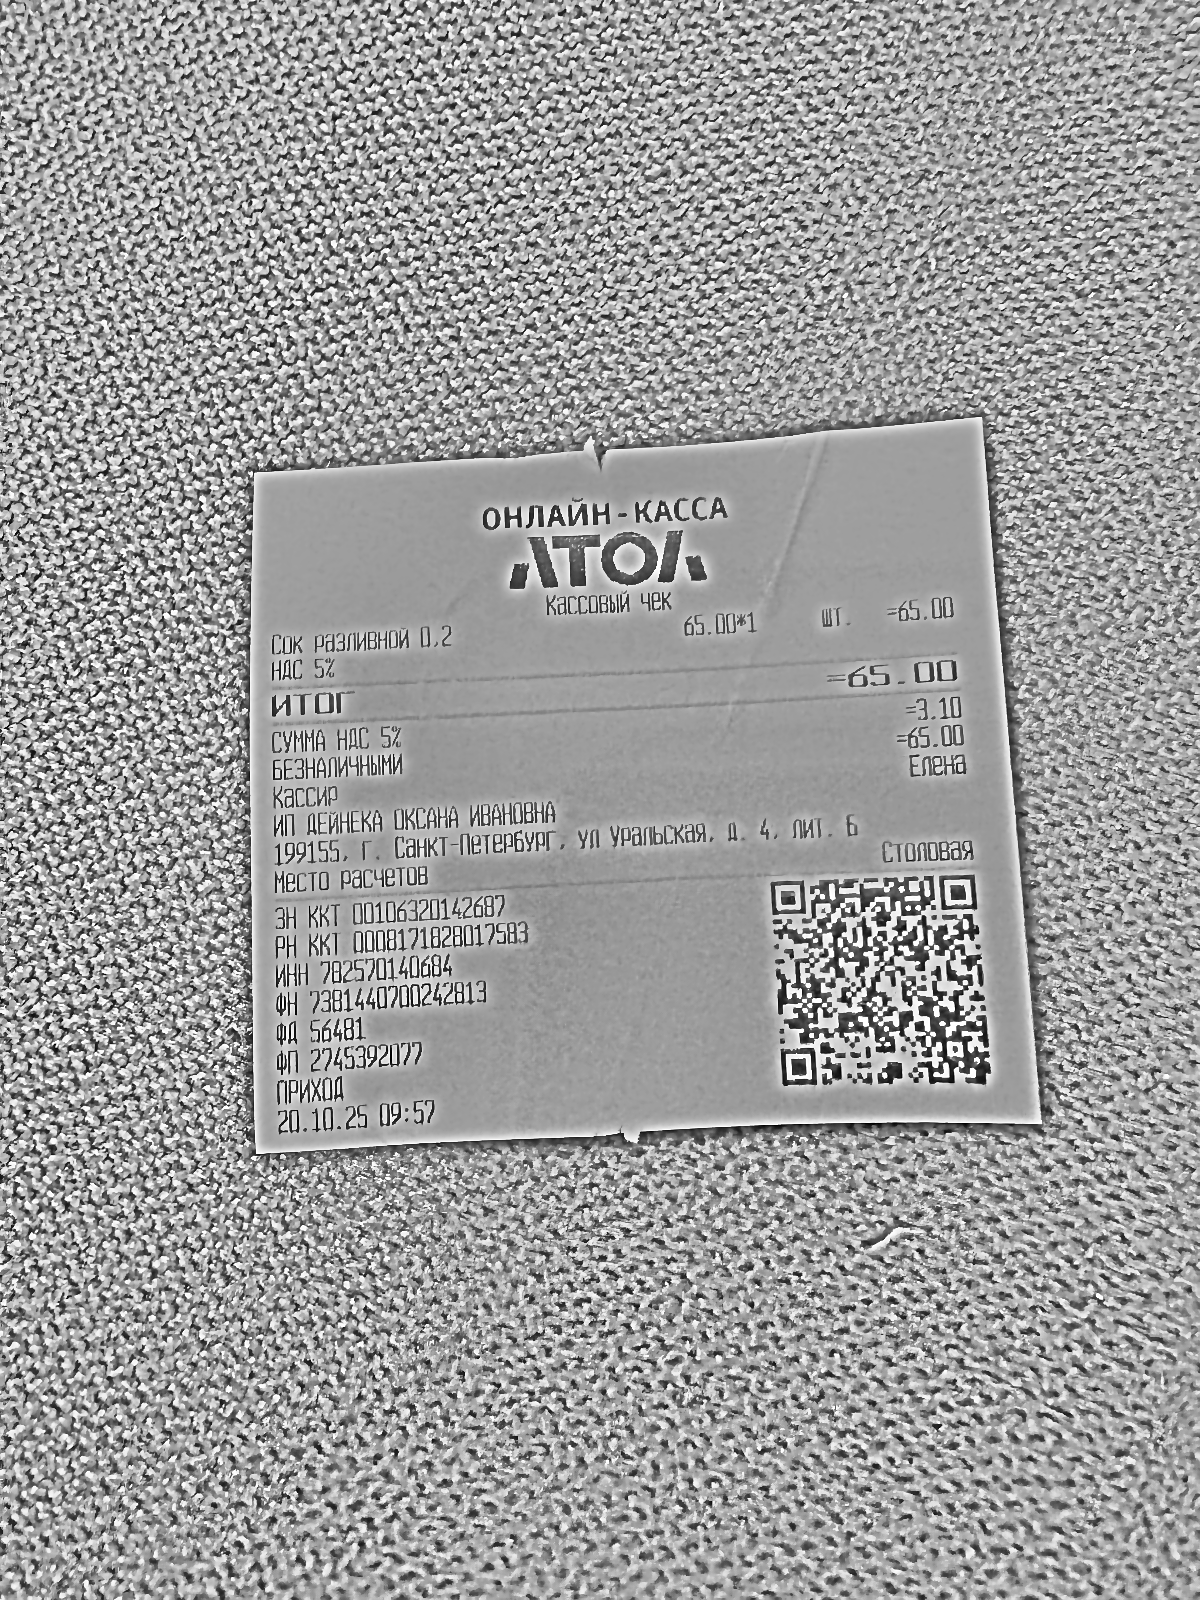
Продавец: ИП ДЕЙНЕКА ОКСАНА ИВАНОВНА
ИНН: 782570140684
Дата: 20.10.25
Товары: Сок разливной 0.2
Количество: 1
Цена: 65.00
Сумма: 65.00
Итого: 65.00